Question: What might the diagnosis be?
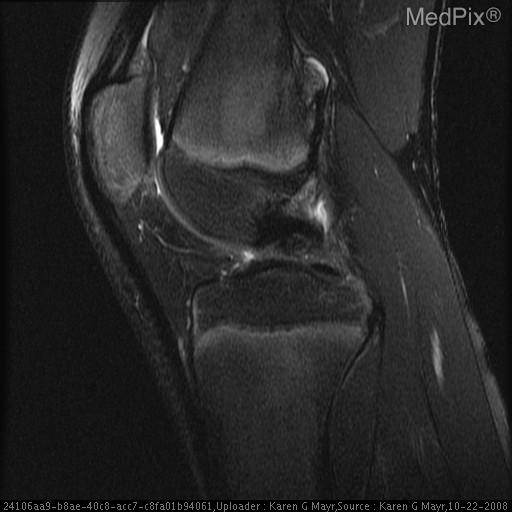
Answer: The possible diagnosis includes osteochrondroma
osteosarcoma.